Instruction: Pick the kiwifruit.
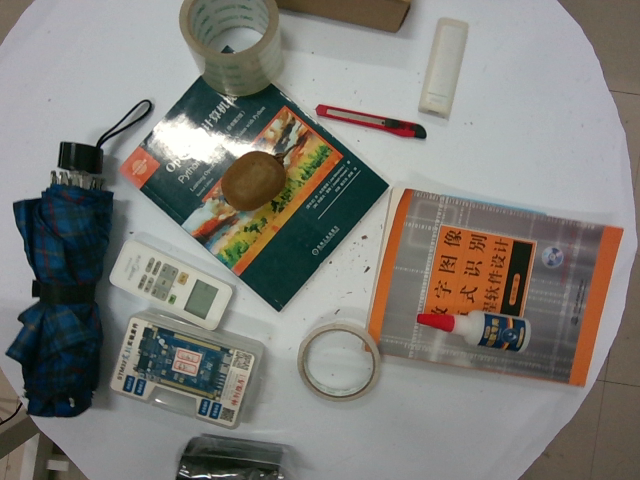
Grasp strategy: vertical